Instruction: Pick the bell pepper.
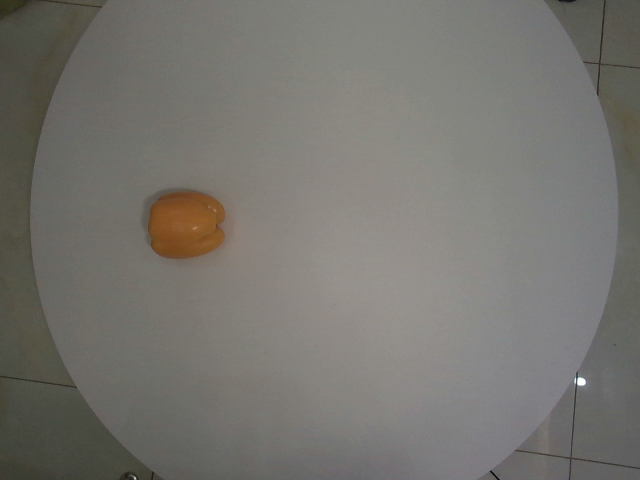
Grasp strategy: vertical